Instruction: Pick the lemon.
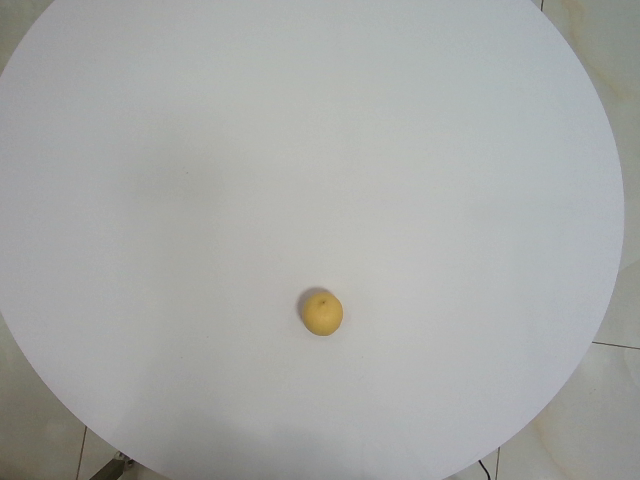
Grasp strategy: vertical